Question: What is the suspected problem?
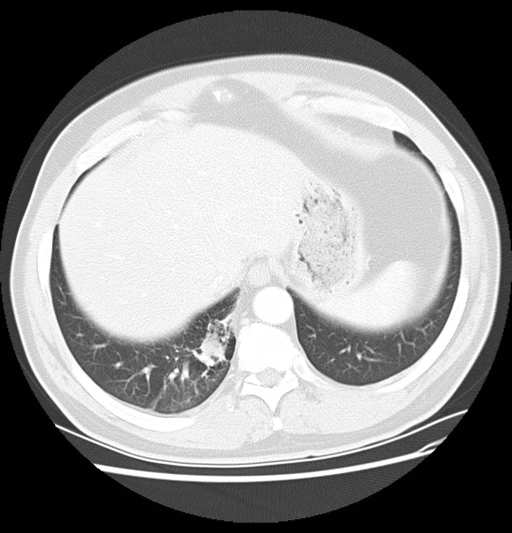
Answer: The findings suggest Non-enhanced virtual colonoscopy images demonstrate a soft tissue density mass within the right lower lobe.

Intravenous contrast enhanced CT of the chest demonstrates a well-defined mass within the right lower lobe with an arterial supply arising from the abdominal aorta.  Lung window images demonstrate no air-filled bronchi within the mass.

3D reconstructed image from the Vitrea workstation demonstrates the mass within the right lower lobe adjacent to the right hemi-diaphragm.. Intravenous contrast enhanced CT of the chest in lung window settings demonstrates no air-filled bronchi within the mass.. The patient might have a history of 54 year old male with a right lower lobe mass seen on virtual colonoscopy..